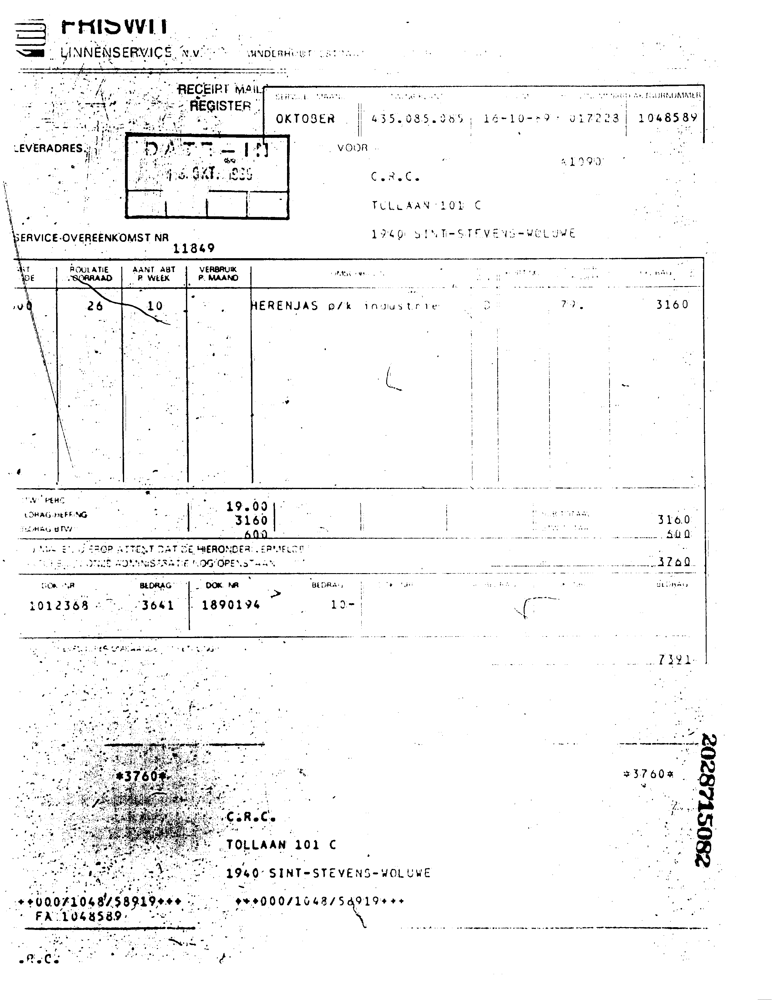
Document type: Invoice